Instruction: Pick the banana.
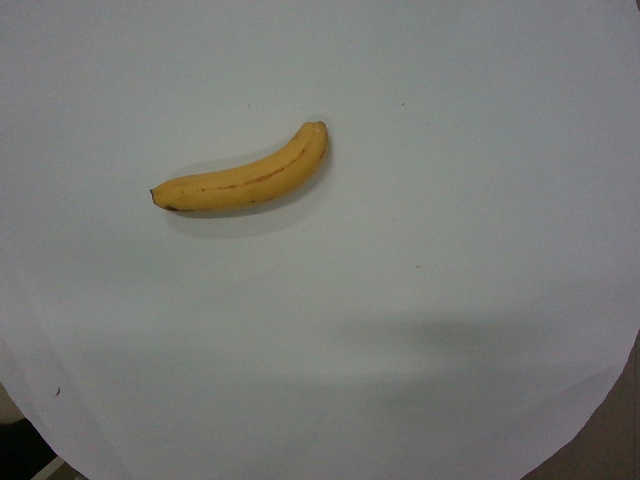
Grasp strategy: vertical